Question: How is the history relevant to the case?
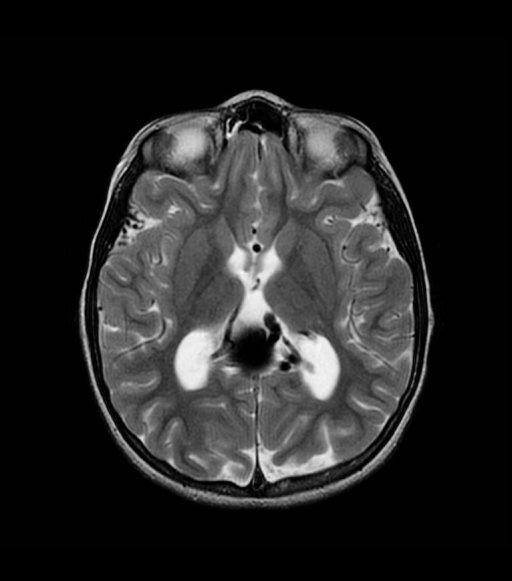
Answer: The patient's history of 8 yo girl for follow-up of after embolization of Vein of Galen Aneurysm with Onyx.  A Chest X-ray was ordered to confirm endotracheal tube placement following an uneventful post-operative course. is key in understanding the case.